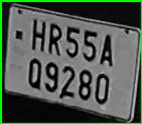
License plate number: HR 55AQ 9280